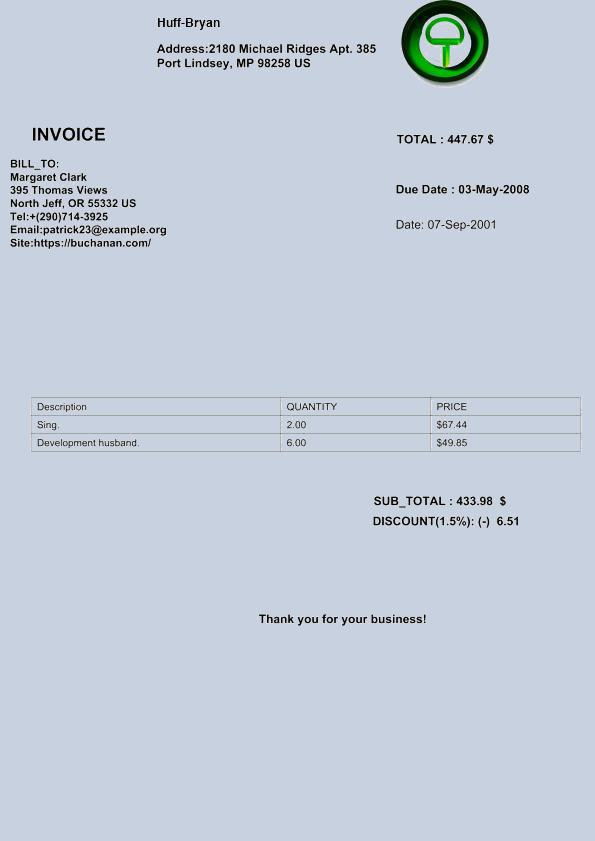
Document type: Invoice